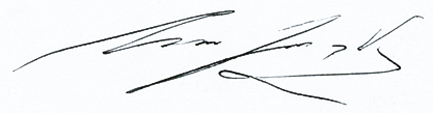
Signature of: eugenio cruz vargas